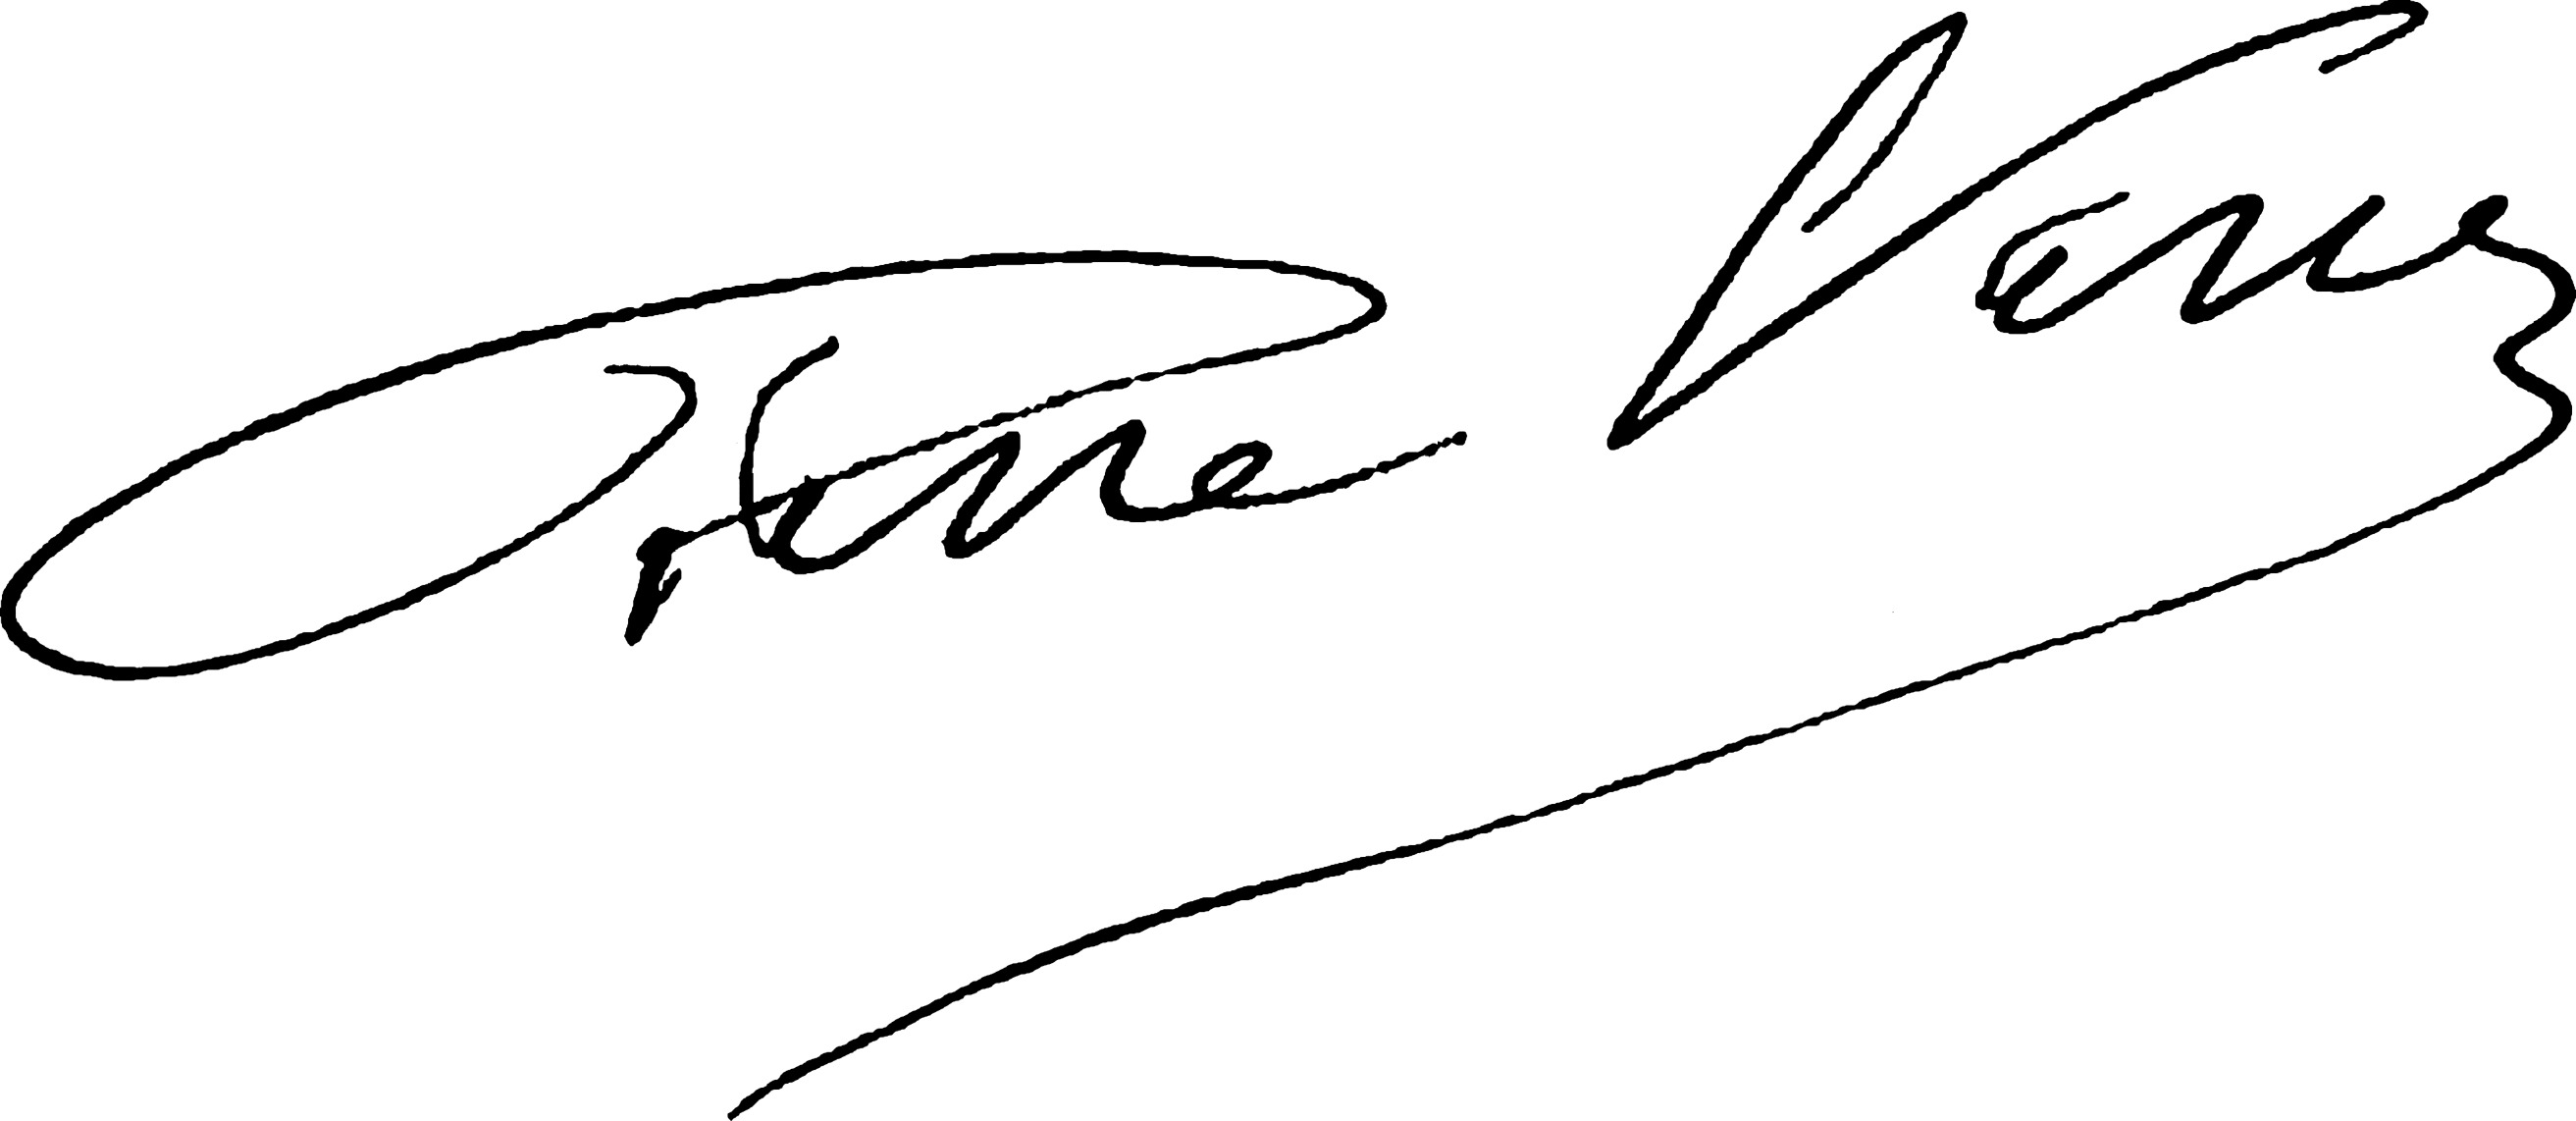
Signature of: pierre veron